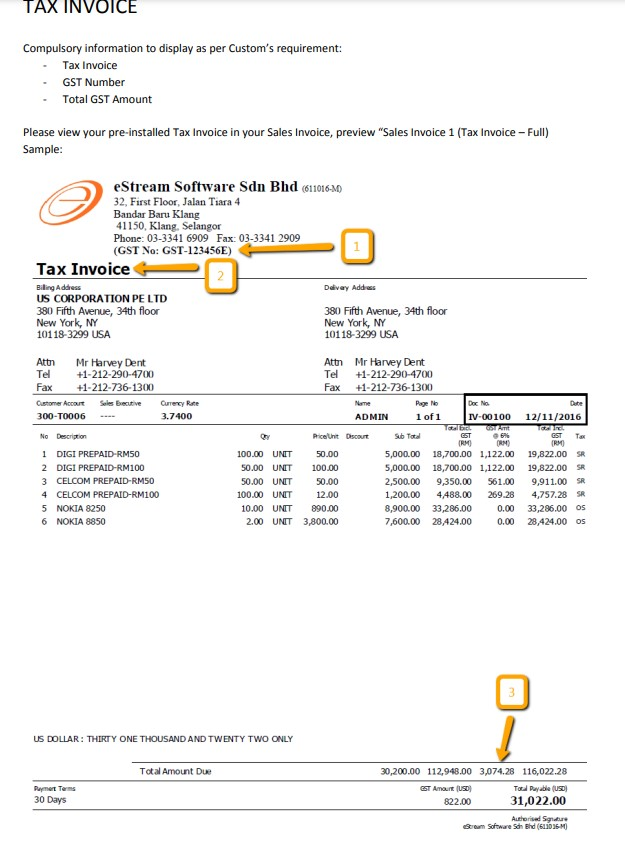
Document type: Invoice